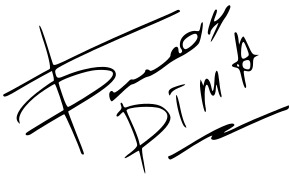
Signature of: dima bilan